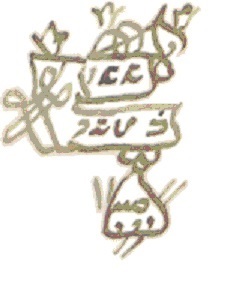
Signature of: śaśon ibn mosheh